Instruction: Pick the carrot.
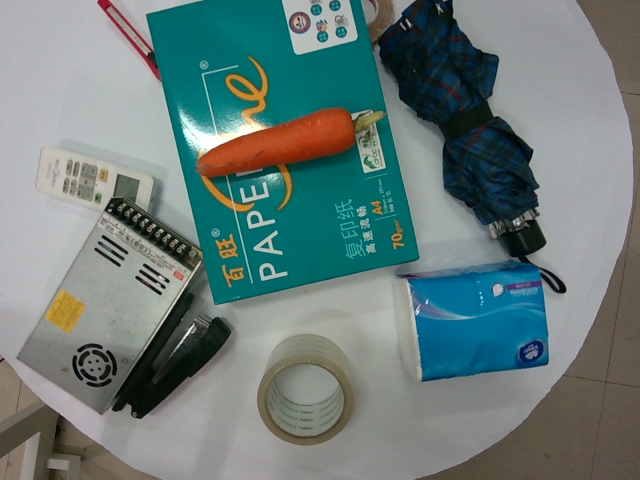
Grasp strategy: vertical